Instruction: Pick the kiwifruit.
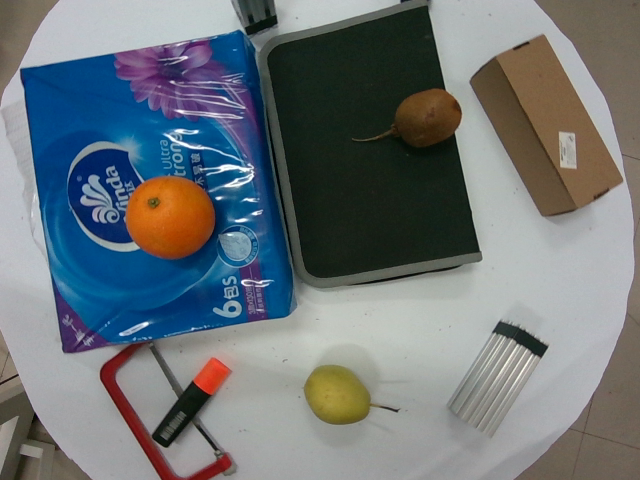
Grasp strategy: vertical